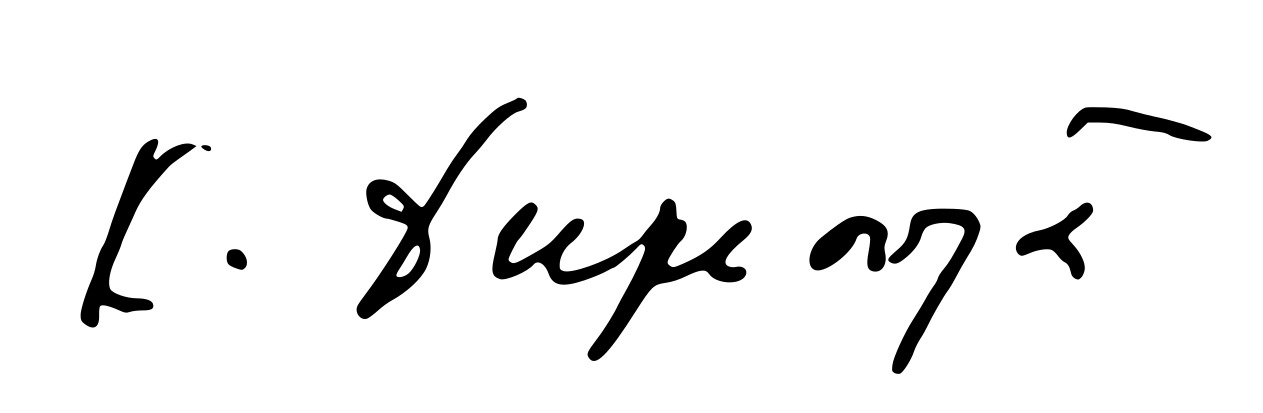
Signature of: kiki dimoulà